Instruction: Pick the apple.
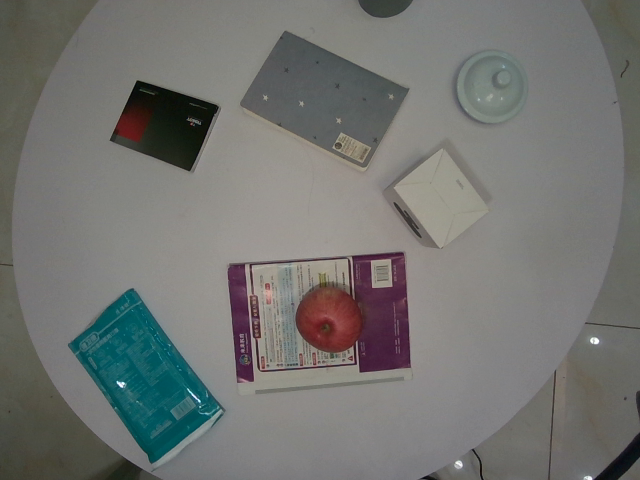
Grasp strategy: vertical